Patient: Male, age 68
A 68-year-old man was admitted to our hospital for the following symptoms: a non-productive cough, malaise, gait difficulty, visual impairment, multiple skin rashes, and a nodule on his middle anterior chest. Until then, he had not visited any medical facilities for many years due to his economic status. According to the patient's recollection, the papules and nodule appeared 3 years previously. His visual impairment started 1 year previously and gradually worsened. His cough started 3 months before this admission, and it was initially wet and then became non-productive. In addition, he experienced general malaise, and he had difficulty walking since 10 days before the hospital visit.
A physical examination on admission showed a blood pressure of 117/63 mmHg, pulse rate of 65 beats per min, and body temperature of 35.8C. Both conjunctivae were moderately anemic without icterus. Viscous discharge was present in both eyes. Erythema was found on his right cheek, anterior and posterior chest, and both lower legs. On his right cheek, painless erythema with scabs was observed. Purulent discharge was observed while gently pressing the rash. A solitary red nodule (5 cm in diameter) was present on his anterior chest (Fig. 1a). Multiple small, red papules (maximum size: 2 mm) were present on his trunk (Fig. 1b). His extremities were edematous, and an erosive rash was present on his legs. Several lymph nodes (maximum size: 15 mm) were palpated around his superficial lateral cervical area. Aside from these lymph nodes, a thumb-sized, painless, soft subcutaneous mass was present on his right lateral neck. On chest auscultation, the breath sounds were weak in his right lower lung.
Laboratory results on admission are shown in Table 1. An increased white blood cell count, C-reactive protein level, and erythrocyte-sedimentation ratio were detected. Normocytic anemia and decreased total protein and albumin levels were noted. M. avium complex (MAC) antibody was slightly increased. Other than MAC antibody, antibodies for hepatitis B and C viruses, human immunodeficiency virus (HIV), and human T cell leukemia virus type 1 were negative. The number of CD4-positive T lymphocytes was 440 cells/muL. Results of an enzyme-linked immunospot assay for IFN-gamma response to Mycobacterium tuberculosis antigens (T-SPOT(R).TB, Oxford Diagnostic Laboratory, Marlborough, USA) on admission showed zero spots for ESAT-6 and CFP-10 antigens (the positive control panel detected 21 spots). When determining the IFN-gamma response to M. tuberculosis antigens by an enzyme-linked immunosorbent assay (QuantiFERON(R) TB-3G, Cellestis, Chadstone, Australia), the test results were considered to be invalid because the IFN-gamma response to phytohemagglutinin (PHA) was not detected in the positive control tube (0.00 IU/mL).
On chest computed tomography, the right inferior lobar bronchus was completely occluded by a tumor-like lesion (1 cmx1 cm in size), resulting in complete atelectasis of his right lower lung (Fig. 2a). Bronchoscopy showed that the tumor-like lesion completely occluded the right lower bronchus (Fig. 2b). An ultrasound analysis indicated that his left cervical mass was a subcutaneous abscess. Brain magnetic resonance imaging (MRI) showed swelling in the retrobulbar part of both optic nerves (Fig. 4c).
Bacterial cultures of the patient's sputum on admission did not indicate any significant common bacteria. However, on Ziehl-Neelsen staining, 2+ for acid-fast bacilli (AFB) were observed in his sputum. A polymerase chain reaction (PCR) analysis showed that the bacilli were M. avium. Lavage fluid from the right lower bronchus also showed 3+ for AFB. In addition to the respiratory specimens, AFB was also detected in the eye discharge (1+), purulent discharge from the right cheek (2+), and a biopsy specimen from a mass-like lesion of the right lower bronchus and the chest nodule (3+) by Ziehl-Neelsen staining (Fig. 1b). All of these AFB were confirmed to be M. avium by PCR.
A biopsy of the tumor-like region in the right lower bronchus indicated the formation of a histiocytic granuloma with numerous AFB (Fig. 3a). Additionally, numerous AFB (Fig. 3b) and a xanthogranuloma with histiocytic infiltration positively stained with CD68 (Fig. 3c) were detected in the chest nodule.
According to these results, the patient was finally diagnosed with disseminated M. avium infection. According to previous reports on the relationship between serum autoantibodies to IFN-gamma and disseminated NTM diseases, we performed an enzyme-linked immunosorbent assay (ELISA) for the autoantibody to IFN-gamma (human interferon-gamma antibody ELISA kit, Cusabio, Wuhan, China) using the patient's serum specimen. The optical density (450 nm) value of the patient's serum was 0.409, with 0.037 in a negative control well. In this assay system, a value 2.1-fold higher than the negative control well (i.e., 0.077 in this case) is considered to be positive for the presence of an autoantibody to IFN-gamma. Subsequently, we tested the concentrations of anti-IFN-gamma autoantibodies and the neutralizing capacity to recombinant human IFN-gamma in the patient's serum using methods previously reported. The serum concentrations of the autoantibody to IFN-gamma were 728.13 ELISA Units (EU) 1 month after treatment, 2015 (1 month after treatment) and 109.29 EU 6 months after treatment 28, 2015 (6 months after treatment). These titers were significantly higher than the normal range (5-50 EU). The signal transducer and activator of transcription-1 in immortalized human T cells was not phosphorylated after stimulation with IFN-gamma by the presence of the patient's serum. According to these results, we determined that the patient's serum had retained neutralizing anti IFN-gamma autoantibodies.
Anti-mycobacterial chemotherapy was started 30 days after admission. A combination of 800 mg of CAM daily, 600 mg of RFP daily, and 750 mg of EB daily was initiated. The rash on the right cheek temporarily worsened around 10 weeks after chemotherapy. After 4 months of chemotherapy, the patient's general condition and the appearance of his skin lesions markedly improved (Fig. 4a and b). Follow-up orbital MRI showed obvious improvement in swelling of both optic nerves (Fig. 4c and d).
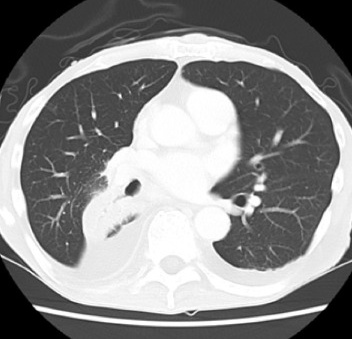
Image caption: A chest computed tomography scan and bronchoscopic findings. a: Atelectasis of the right lower lobe.